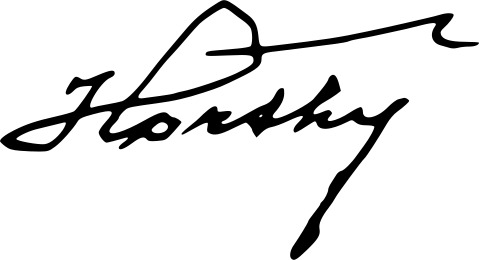
Signature of: miklós horthy